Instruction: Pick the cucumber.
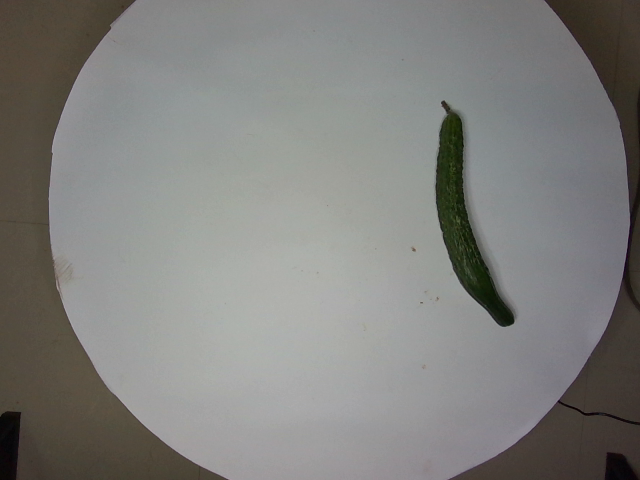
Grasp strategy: vertical